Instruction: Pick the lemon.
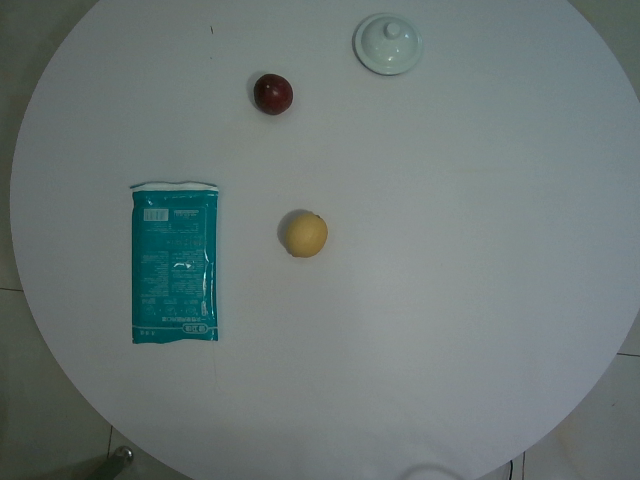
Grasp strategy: vertical